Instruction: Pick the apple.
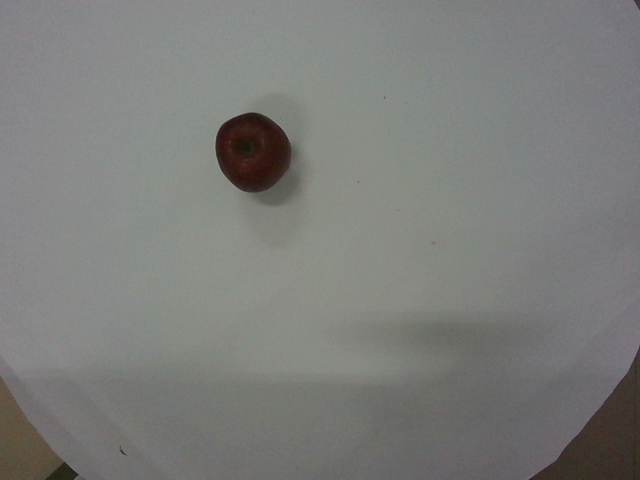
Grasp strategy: vertical